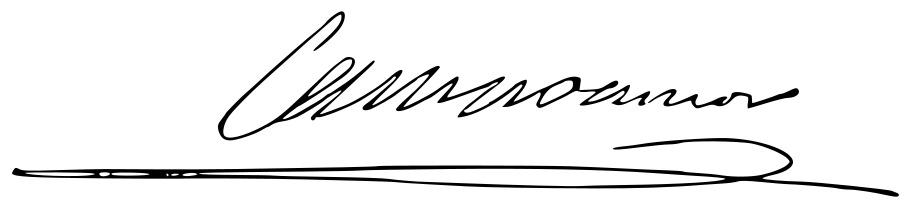
Signature of: ramón de campoamor